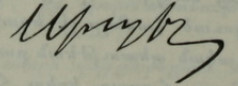
Signature of: zabel sibil asadour